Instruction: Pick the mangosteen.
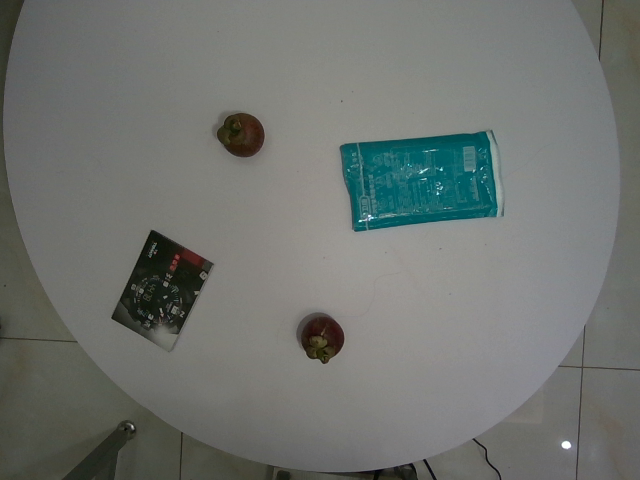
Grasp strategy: vertical